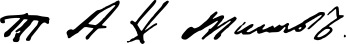
Signature of: todor hadzhimishev